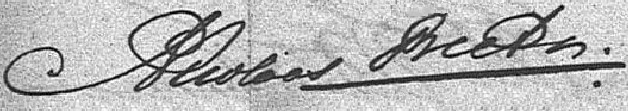
Signature of: nicolaas beets